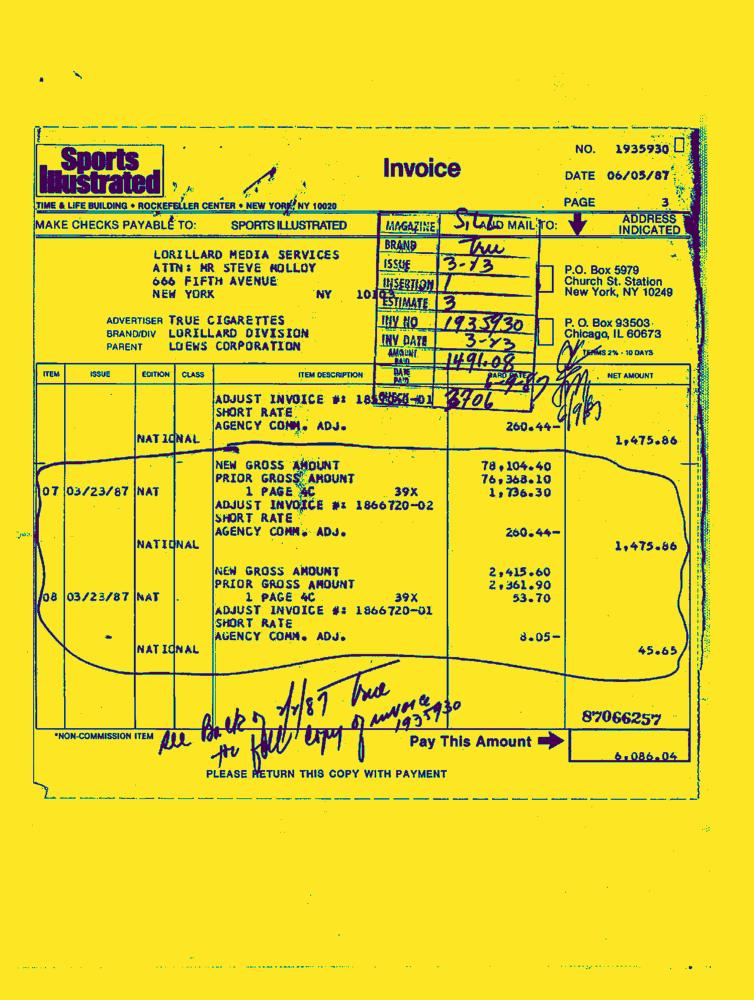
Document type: Invoice-Doc